Question: What is the name of the tenant mentioned in the document?
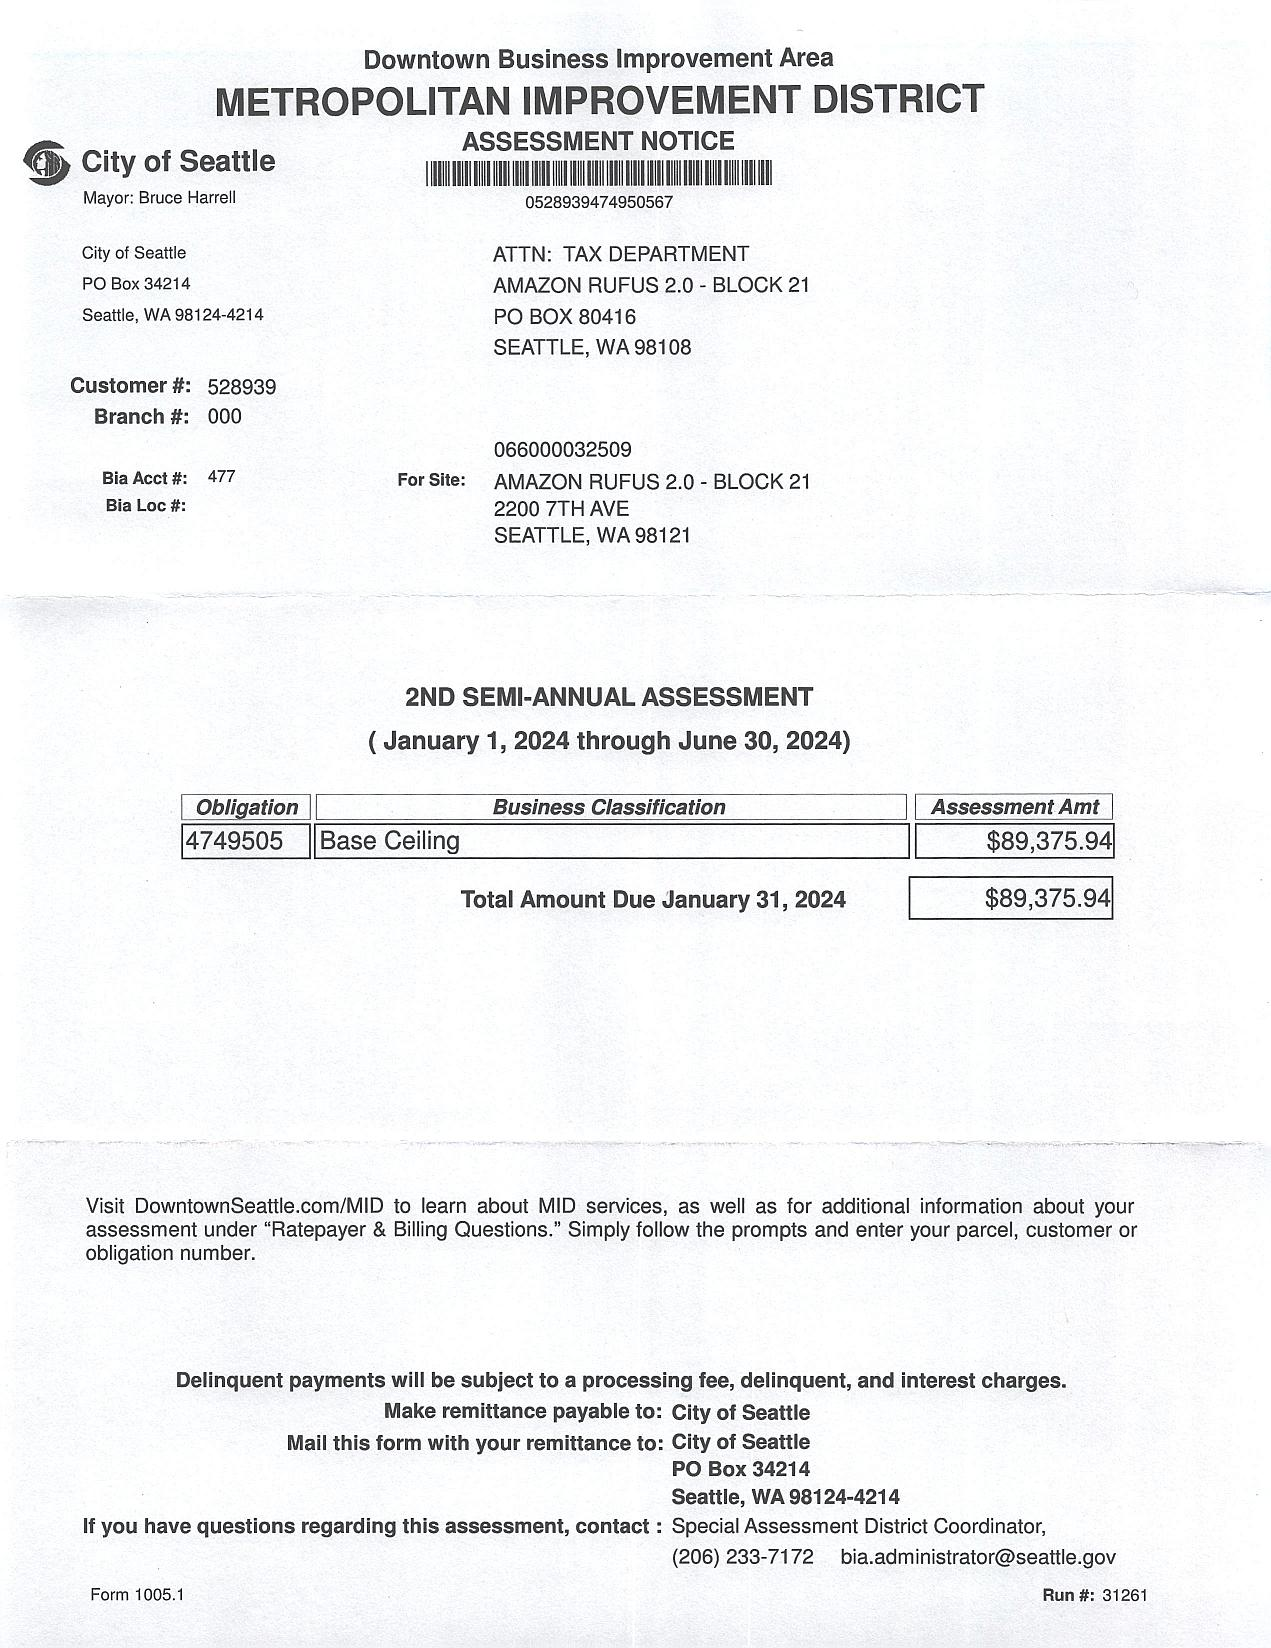
Answer: "AMAZON RUFUS 2.0 - BLOCK 21"